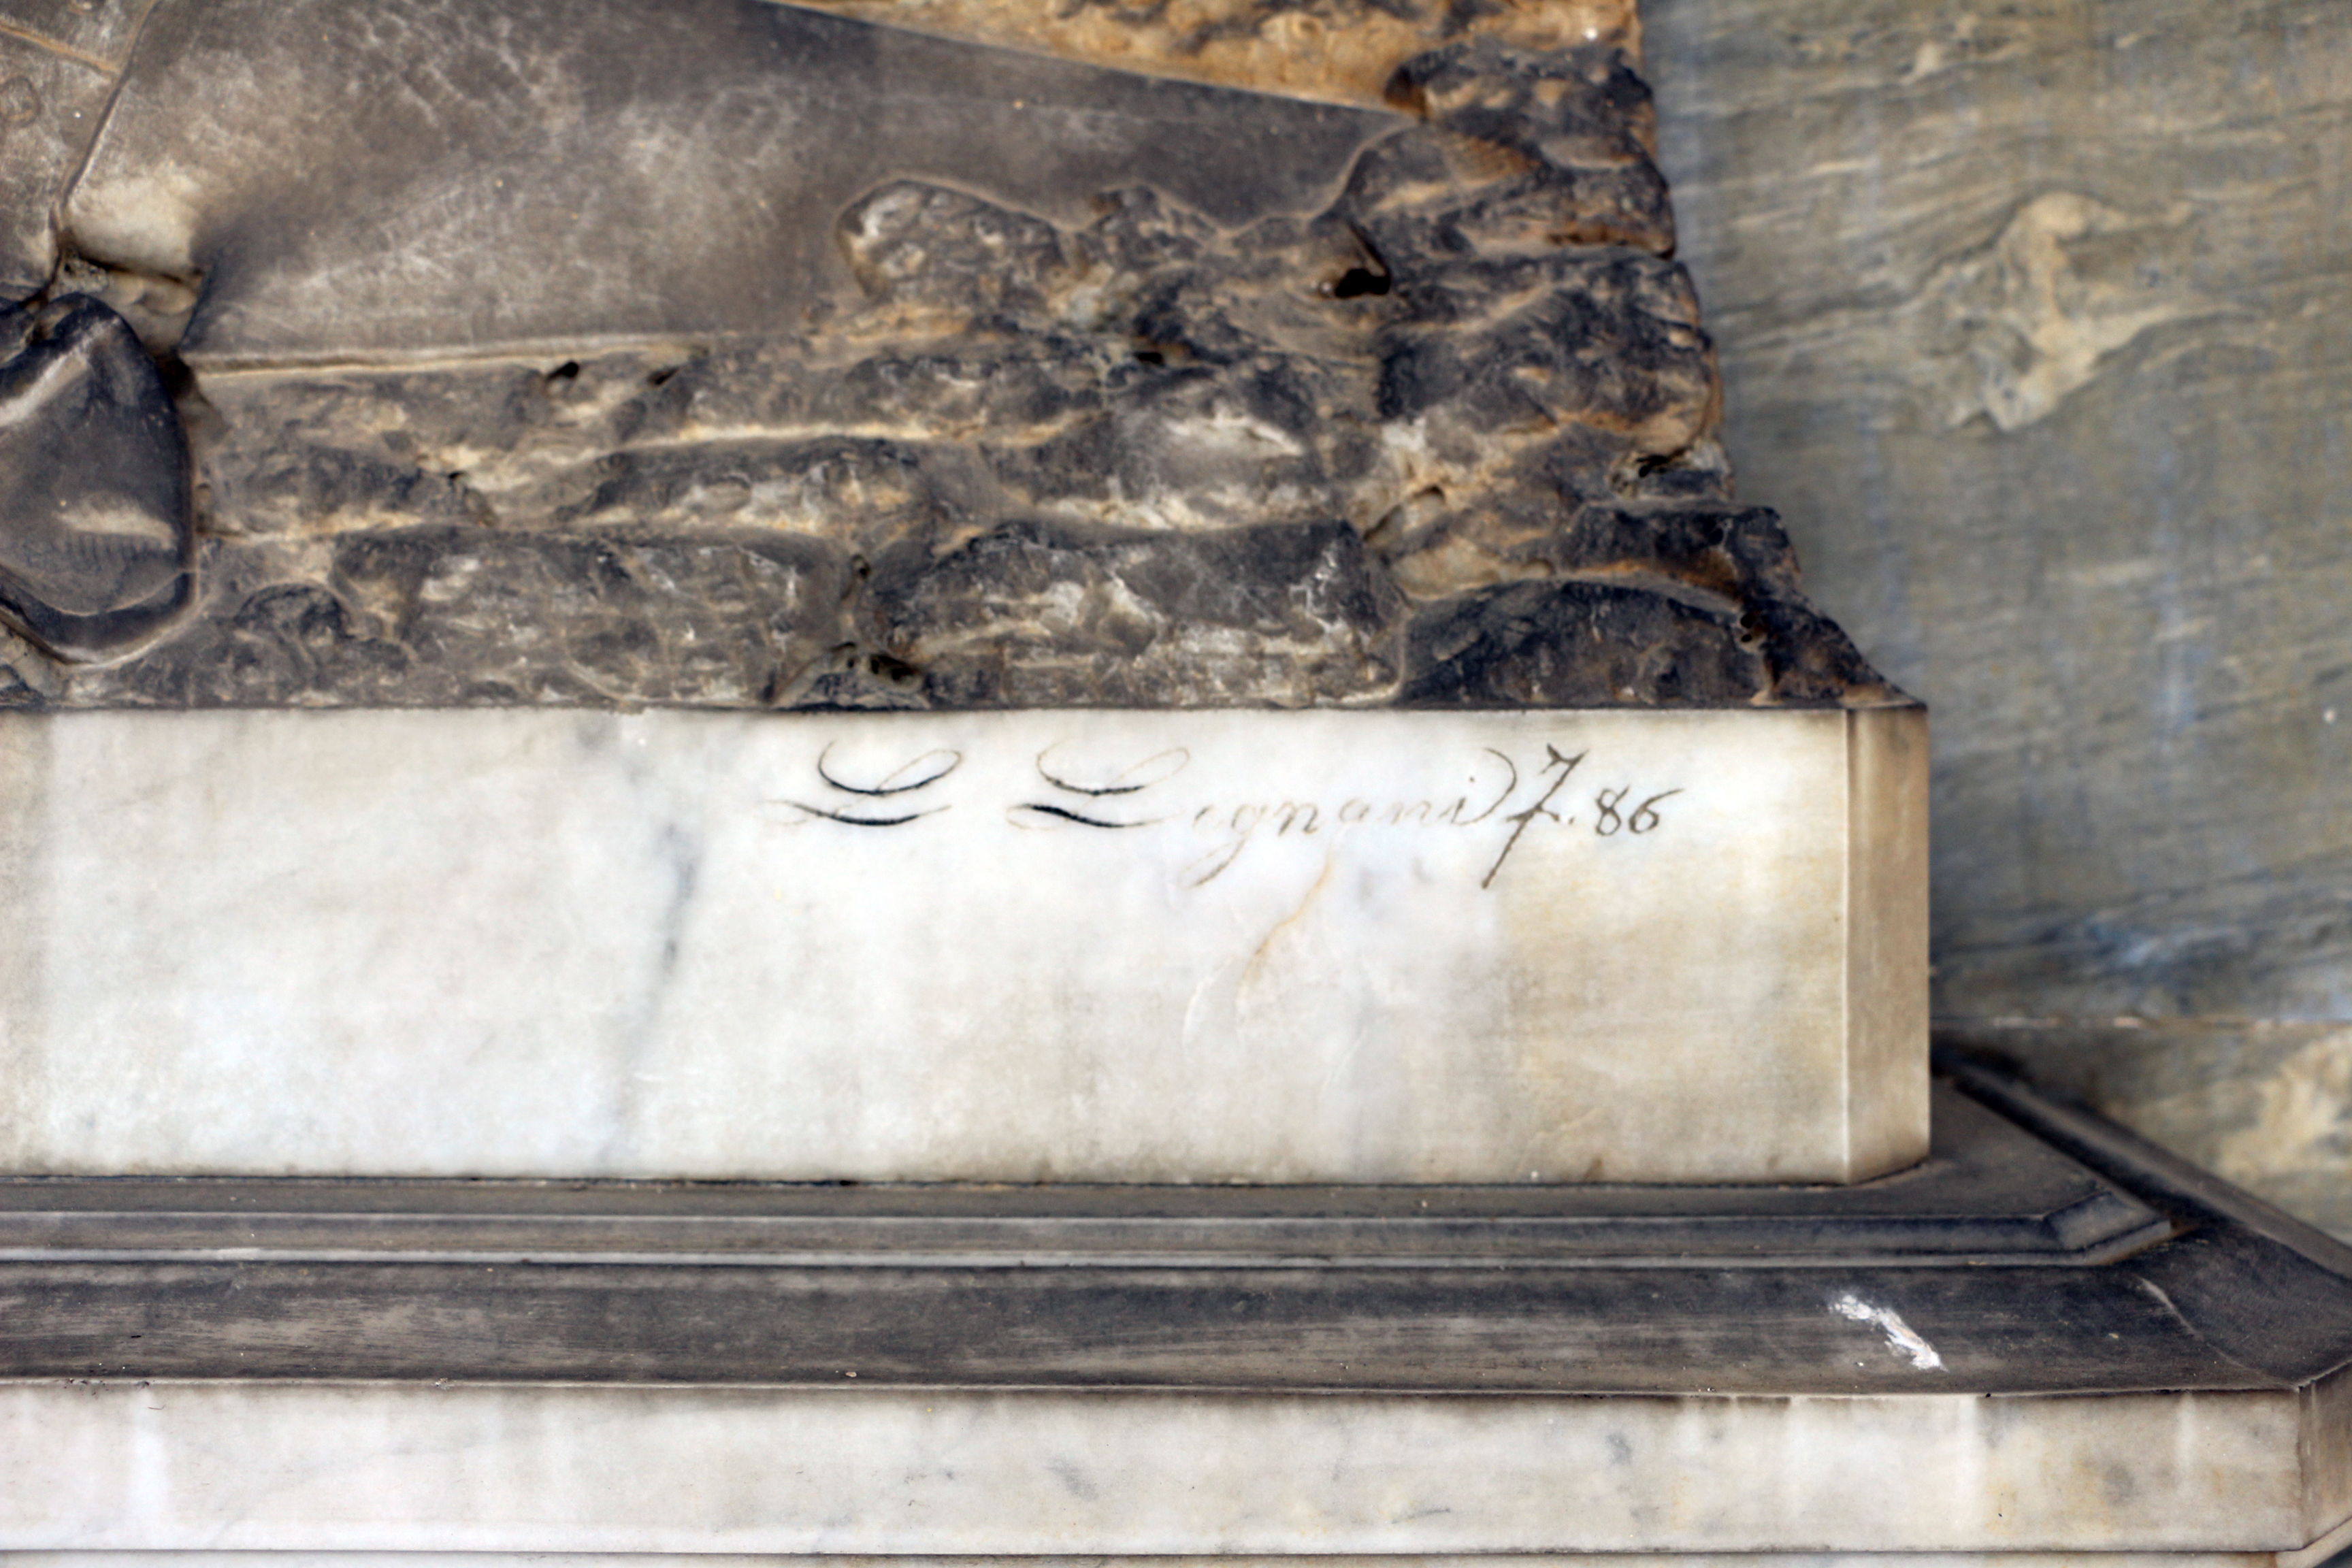
Signature of: luigi legnani